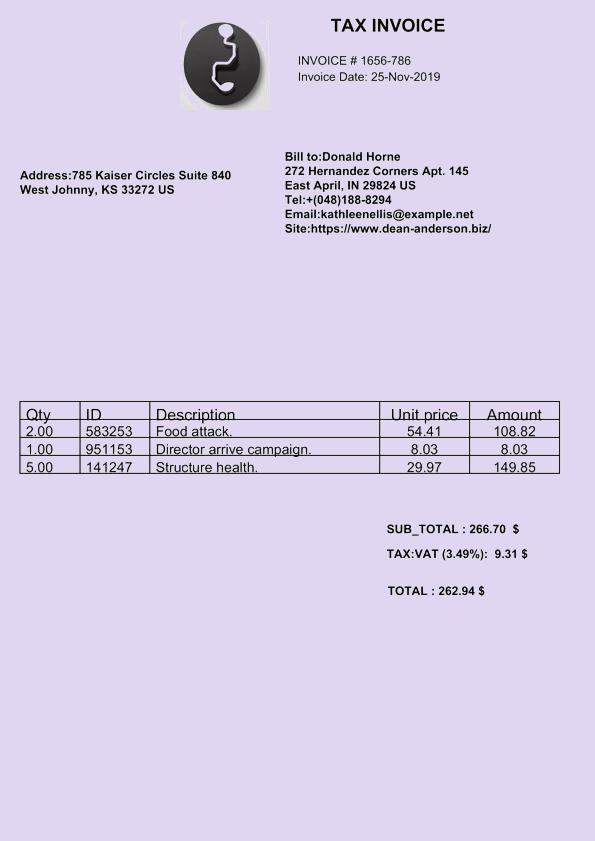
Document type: Invoice